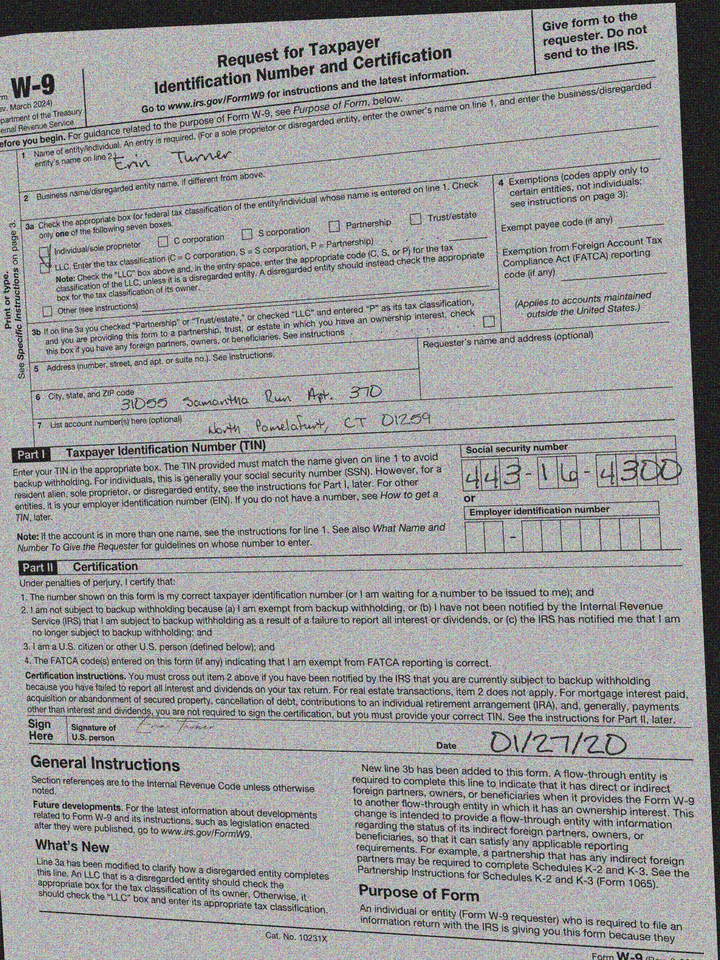
adr1: 31055 Samantha Run Apt. 370
adr2: North Pamelafurt, CT 01259
cbx: yes
ssn: 443164300
enm: Erin Turner
sdt: 01/27/20